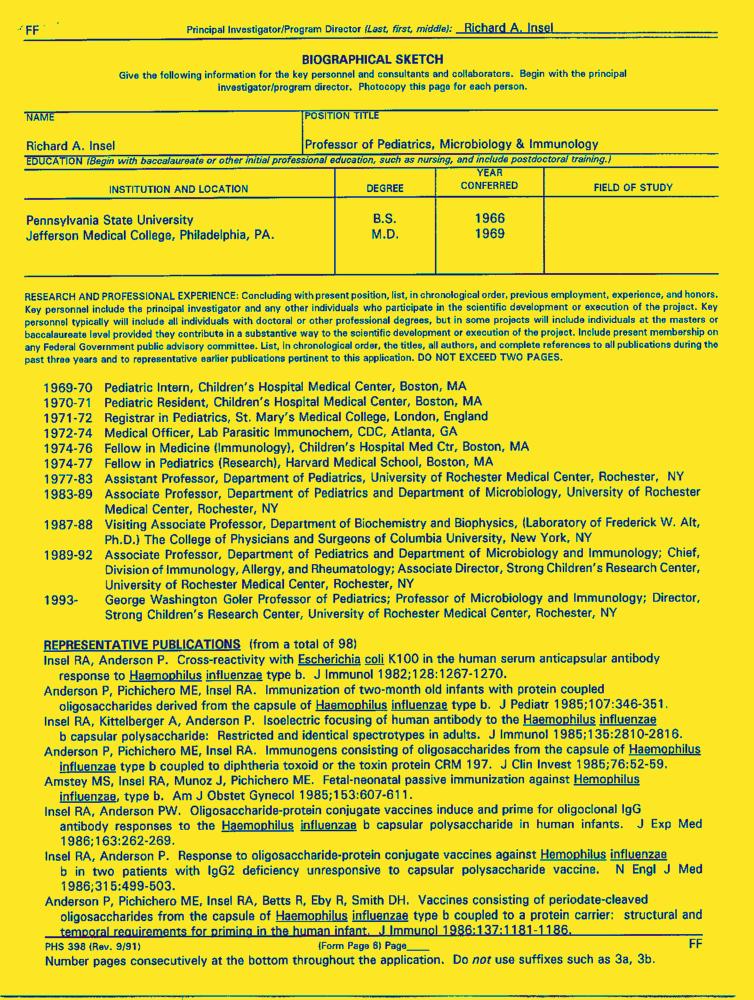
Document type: Resume-Doc